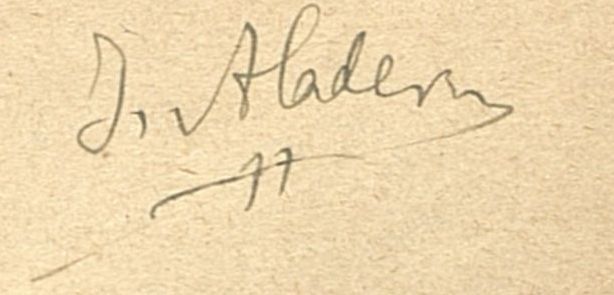
Signature of: cosme vidal i rosich